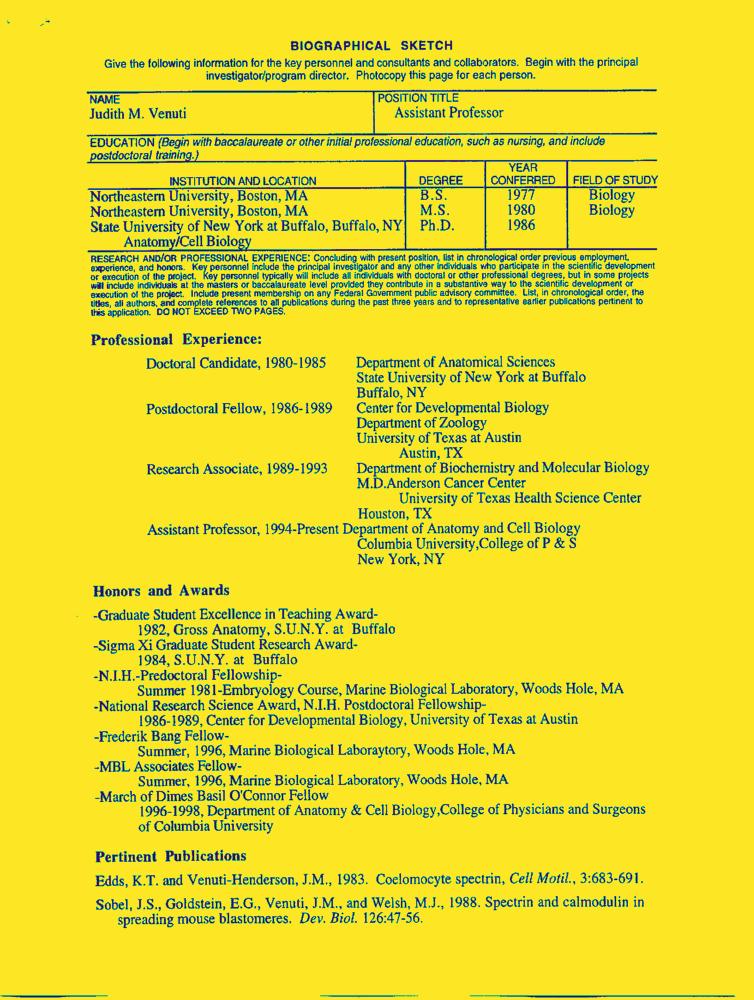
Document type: Resume-Doc